Retrieve the amount in words, amount in figures, name of the payee, date on the cheque, and the bank name from the image.
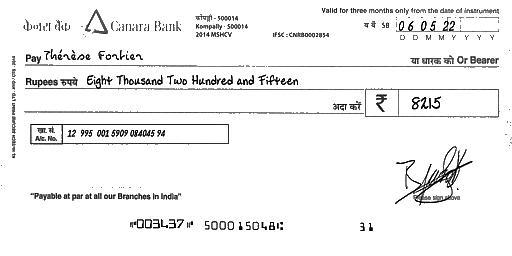
amt_in_words: Eight Thousand Two Hundred and Fifteen
amt_in_figures: 8215
payee_name: Thérèse Fortier
bank_name: Canara Bank
cheque_date: 06/05/22